Patient: Male, age 38
A 38-yr-old man presented to our emergency room complaining of a 2-week history of productive cough followed by fever on January 10, 2012. He was previously treated for respiratory tract infection at a private clinic, but there was no improvement in his symptoms. His past medical history was unremarkable. He appeared acutely ill. His blood pressure was 90/60 mmHg, temperature 101F, respiratory rate 22/min, and pulse rate 108 beats/min.
On examination, crackles were present in the right lower lung. A chest radiograph showed consolidation in the entire right lower lung field (Fig. 1A). Computed tomography of the chest demonstrated lobar consolidation of the right lower lobe, accompanied by some patchy consolidation in the right middle and left upper lobe (Fig. 1B). No evidence of pleural effusion was observed. Laboratory tests showed normal complete blood cell counts, an erythrocyte sedimentation rate of 65 mm/hr (0-10 mm/hr), and C-reactive protein levels of 19.2 mg/dL (< 0.5 mg/dL). Oxygen saturation was 94% in room air. A urine antigen analysis for Streptococcus pneumoniae and Legionella pneumophila tested negative for both organisms. Procalcitonin level was 0.35 ng/mL (0-0.05 ng/mL). Testing for IgM and IgG antibodies against M. pneumoniae showed elevated titers for both (Table 1). Testing for cold agglutinin disease also revealed positive findings (1:32). A diagnosis of pneumonia subsequent to M. pneumoniae infection was made, and azithromycin was intravenously administered.
On the second hospital day, the patient began to complain of a bilateral headache and diplopia. A neurologic examination revealed the pupils to be equal and responding to light. However, ocular movements were impaired. Prominent limitation of supraduction and mild limitation of abduction were discerned. Head turning and nodding did not influence eye movement. Nystagmus was absent. The visual acuity was not decreased bilaterally, and no signs of meningeal irritation were present. Deep reflexes were decreased. A wide-based ataxic gait was observed, although motor power in the arms and legs was good. Sensation was within normal limits, but a Romberg test to detect poor balance was positive. Brain magnetic resonance imaging (MRI) revealed no abnormalities.
A lumbar puncture was performed and revealed a slightly increased white blood cell count and elevated protein levels (Table 1). Cerebrospinal fluid (CSF) glucose and adenosine deaminase levels were normal. Cultures for bacteria, virus, and fungi were negative, and CSF polymerase chain reaction tests for Mycobacterium tuberculosis, herpes simplex virus, cytomegalovirus, Epstein-Barr virus and M. pneumoniae were all negative. Nerve conduction tests showed decreased sensory nerve action potentials of the right sural nerve. Motor nerve conduction velocity of the right common peroneal nerve was decreased. The blink reflex was normal. Additionally, serological tests for IgM and IgG antibodies against anti-GT1a and GM1 antibody were all negative, but the test for anti-GQ1b IgG antibody was positive.
A diagnosis of FS with antecedent M. pneumoniae pneumonia was made, and treatment of the underlying pneumonia was maintained. Three days later, the patient's body temperature had normalized, and the productive cough was somewhat suppressed. However, headache and diplopia continued. Five days after azithromycin administration, the headache and ataxia began to subside, but diplopia had not resolved. One week after admission, the respiratory symptoms were absent, and diplopia began to improve slowly. Limitation of supraduction resolved earlier than limitation of abduction. Improvement thereafter was gradual, and the patient was discharged 10 days after admission. The ataxic gait and areflexia were completely recovered, but remnant mild diplopia remained at the time of discharge. Follow-up testing for antibodies against M. pneumoniae showed still elevated IgM (8.5 index) and more elevated titers for IgG (> 100 AU/mL) a week after discharge. The patient returned 1 month later for additional follow-up. His ocular examination revealed complete resolution of ocular motility.
Keywords: anti-gq1b antibody, fisher syndrome, mycoplasma pneumoniae
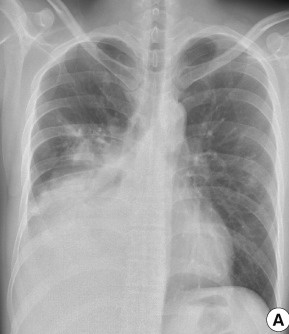
Image caption: Chest radiographic and computed tomography (CT) findings. (A) Chest radiograph showed consolidation in the entire right lower lung field.